Question: What is the assessed value of the property as noted in the document?
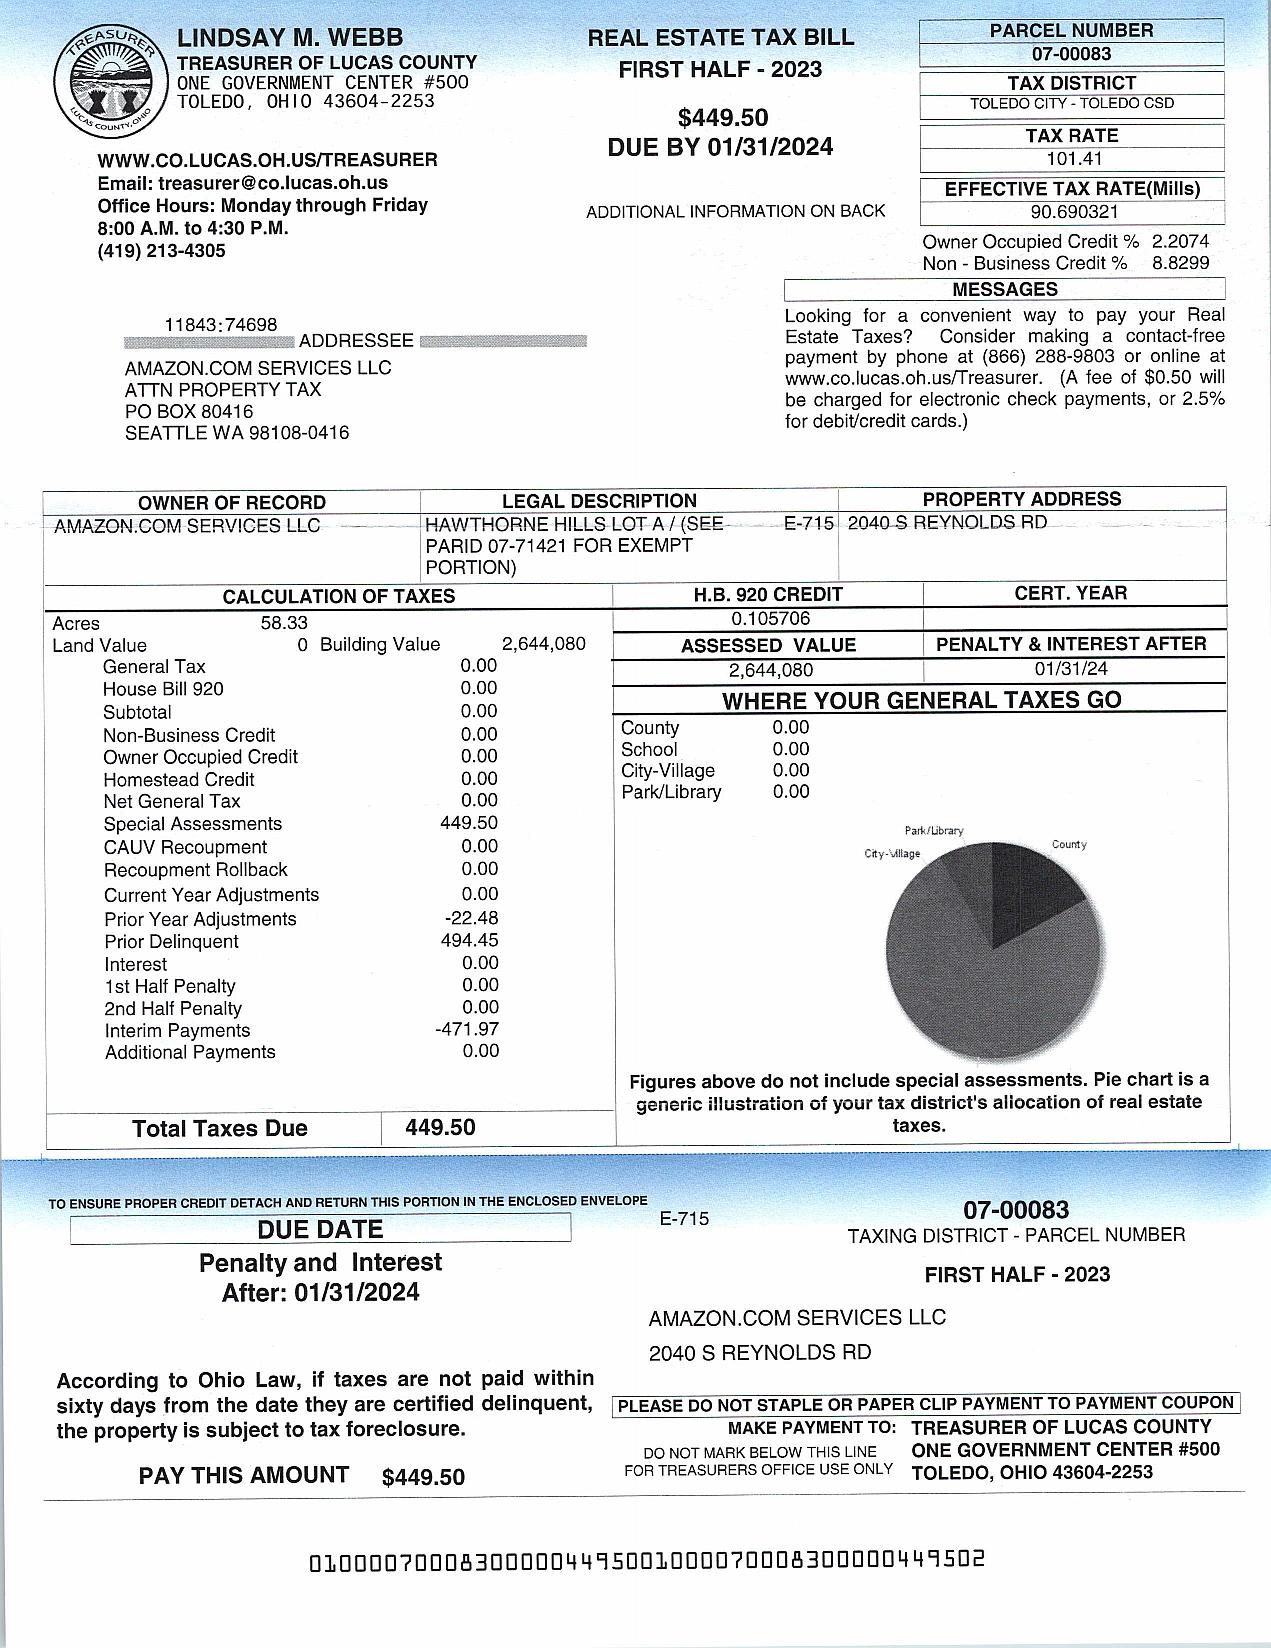
Answer: "2,644,080"